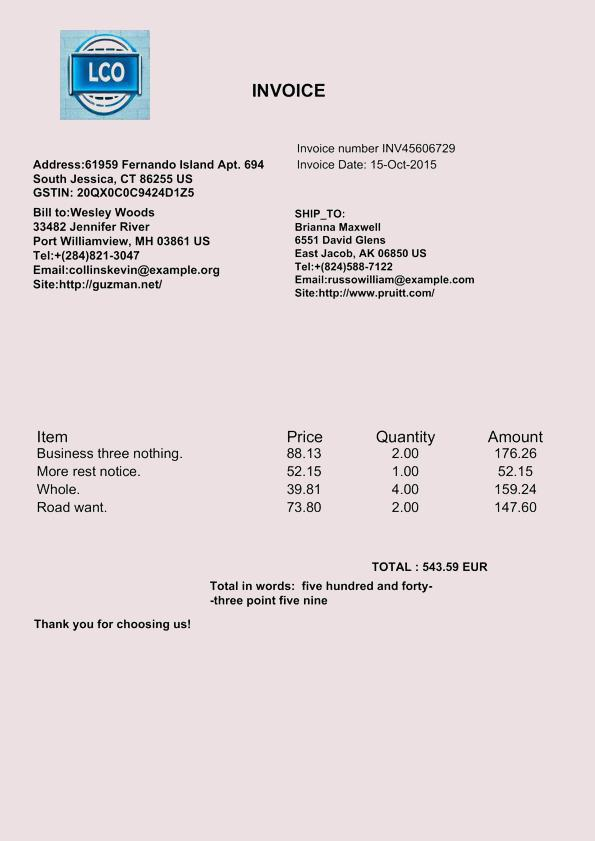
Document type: Invoice